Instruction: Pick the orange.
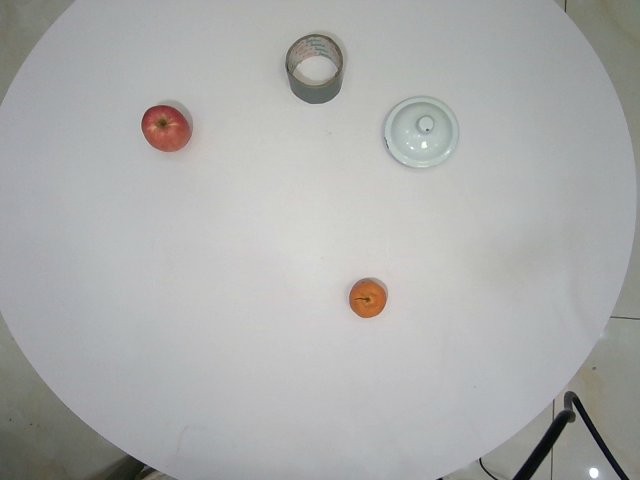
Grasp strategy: vertical